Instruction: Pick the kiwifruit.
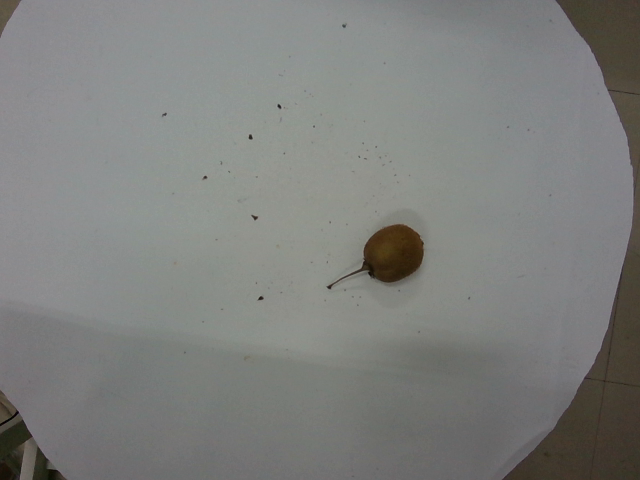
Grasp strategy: vertical